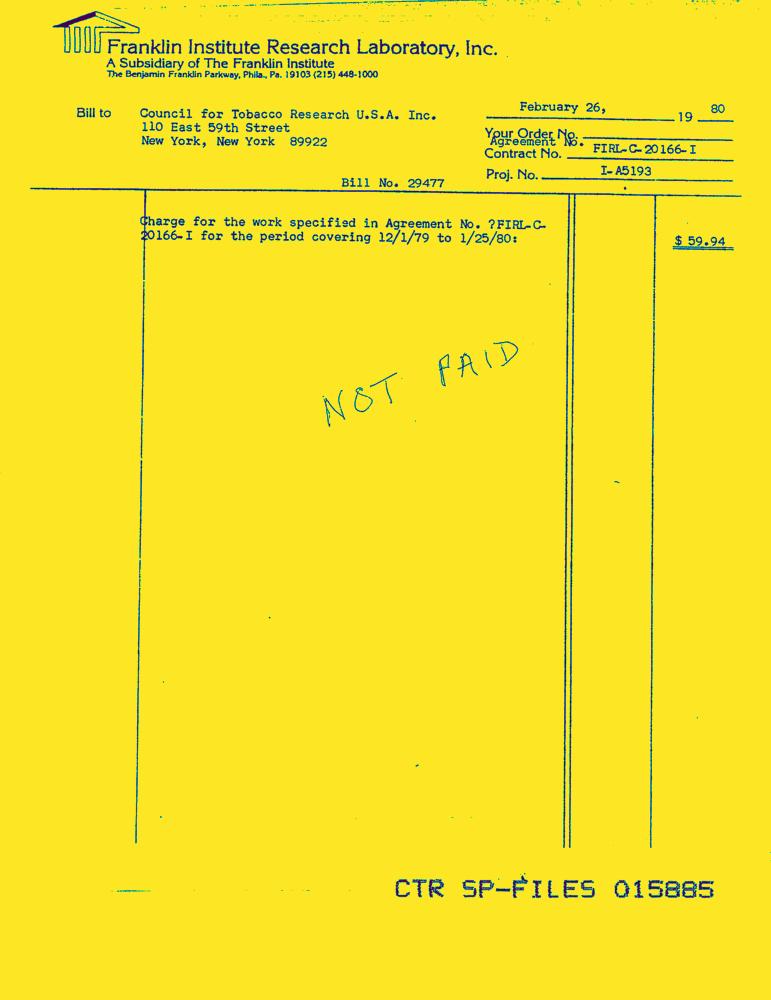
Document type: Invoice-Doc